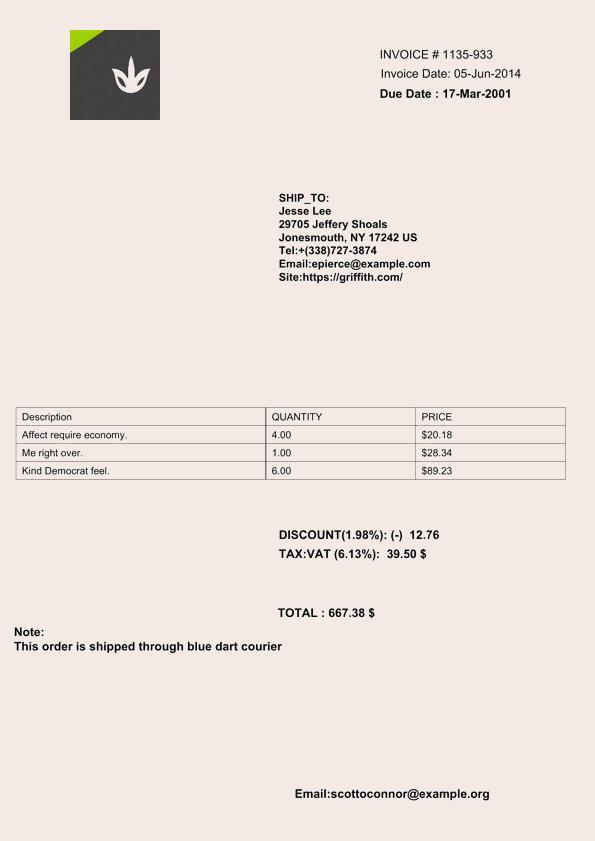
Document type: Invoice